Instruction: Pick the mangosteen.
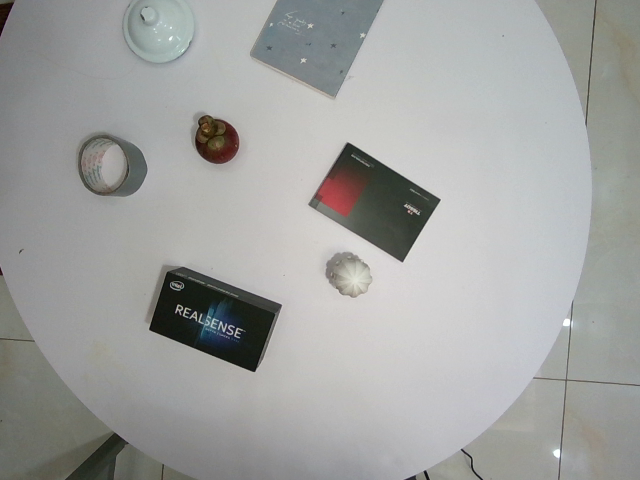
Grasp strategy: vertical